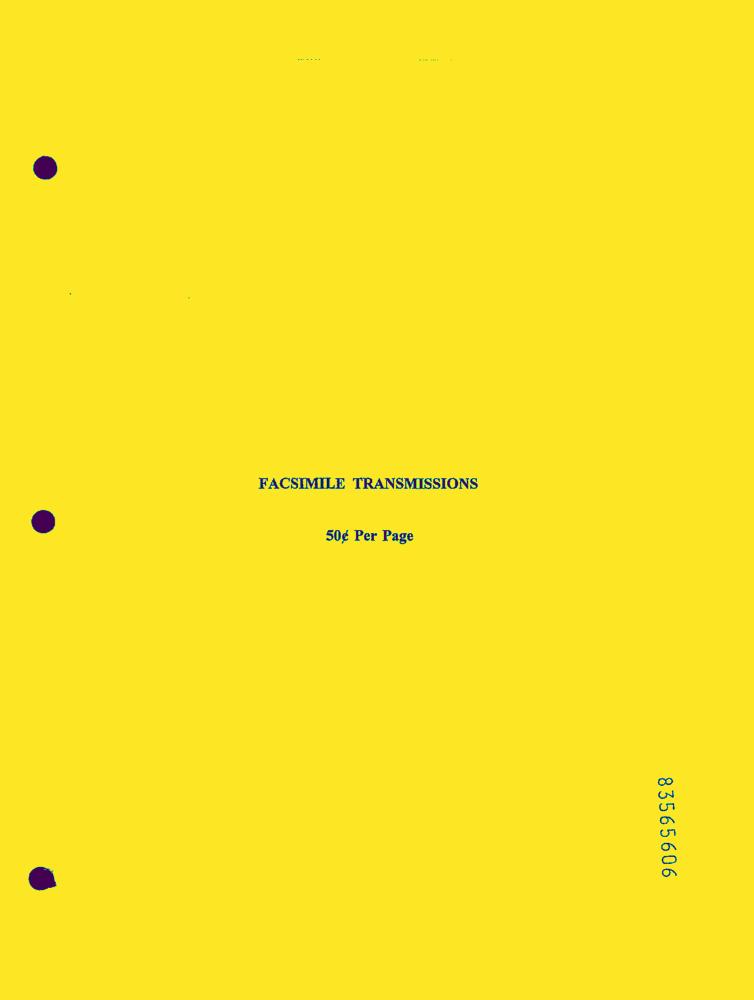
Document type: Invoice-Doc